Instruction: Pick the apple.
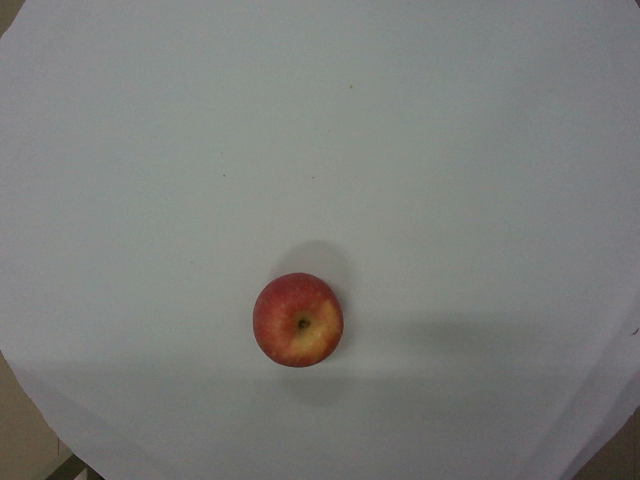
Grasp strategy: vertical